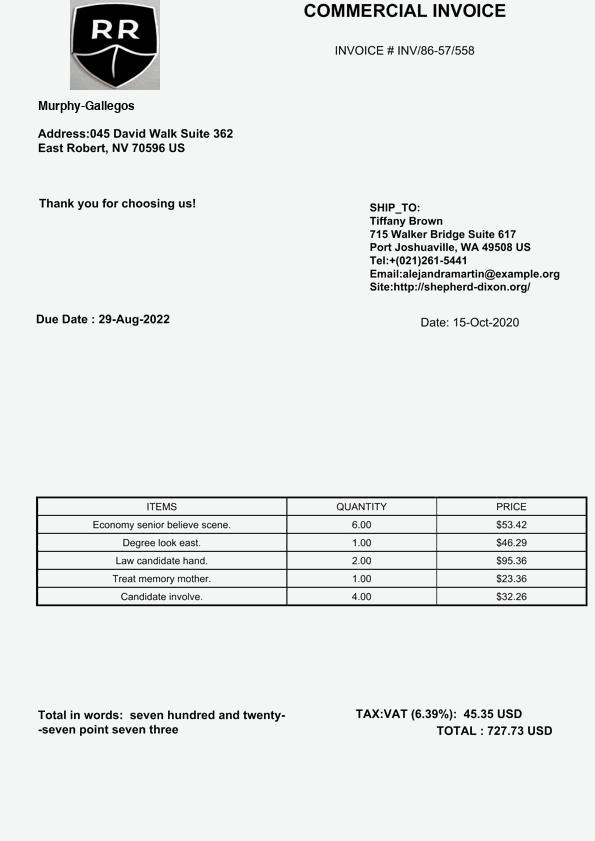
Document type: Invoice